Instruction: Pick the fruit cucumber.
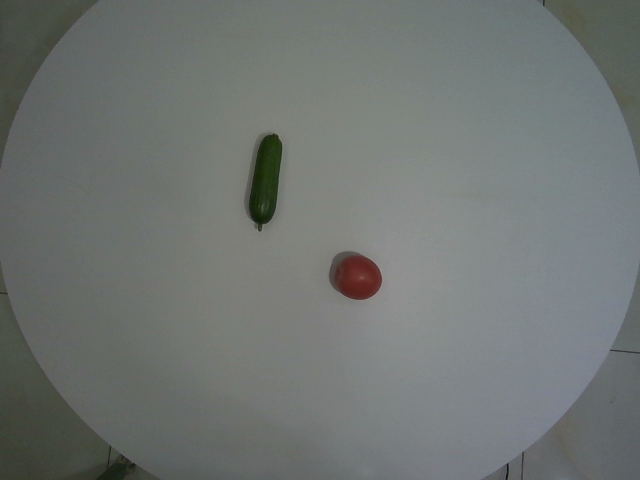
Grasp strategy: vertical